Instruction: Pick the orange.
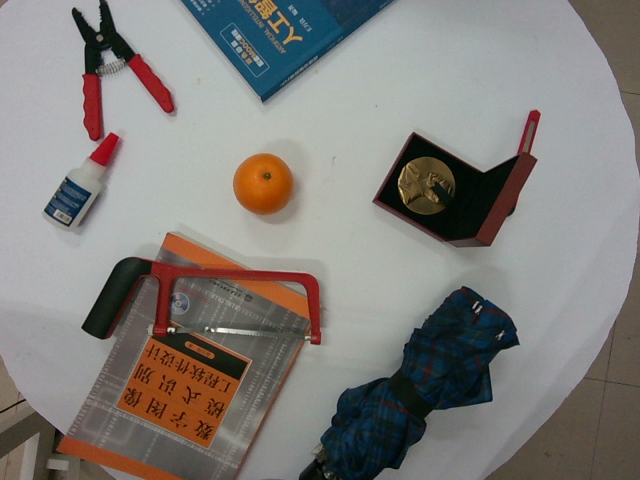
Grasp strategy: vertical